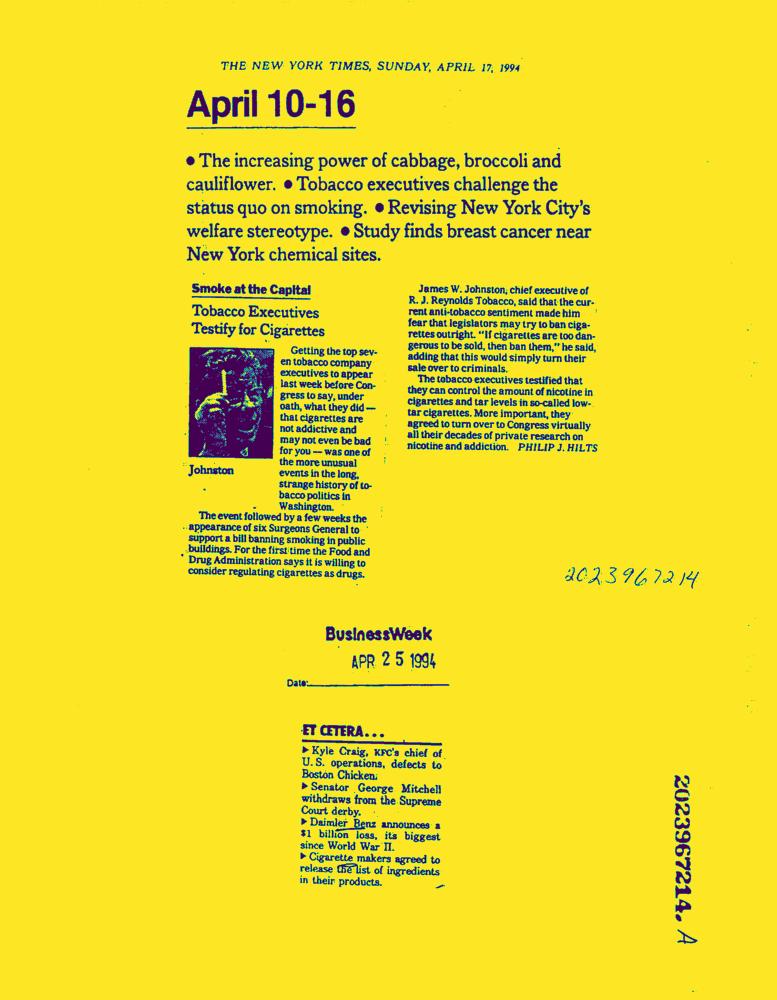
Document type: News-Article